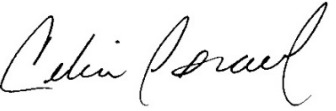
Signature of: celia israel